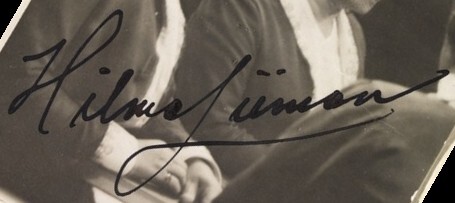
Signature of: hilma liiman